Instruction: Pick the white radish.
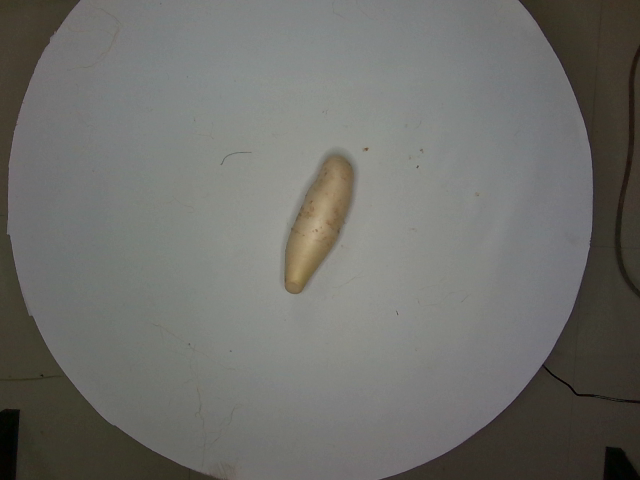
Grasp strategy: vertical